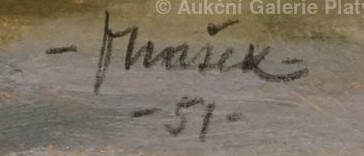
Signature of: václav mašek